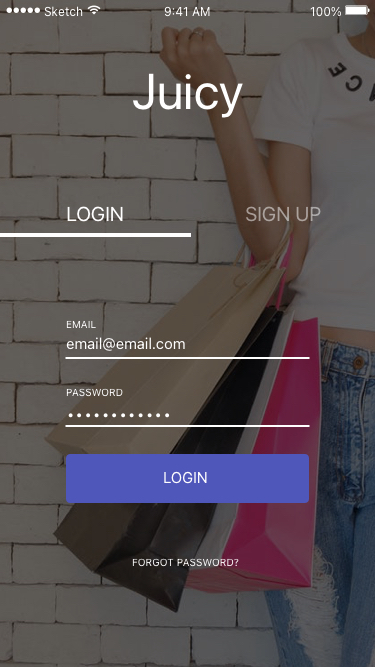
Text in this UI design:
FORGOT PASSWORD?
LOGIN
PASSWORD
••••••••••••
EMAIL
email@email.com
SIGN UP
LOGIN
Juicy